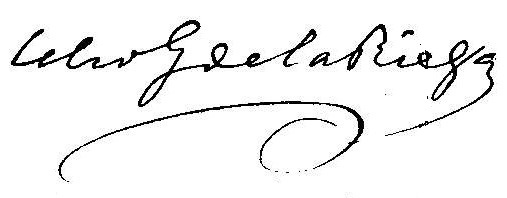
Signature of: celso garcía de la riega